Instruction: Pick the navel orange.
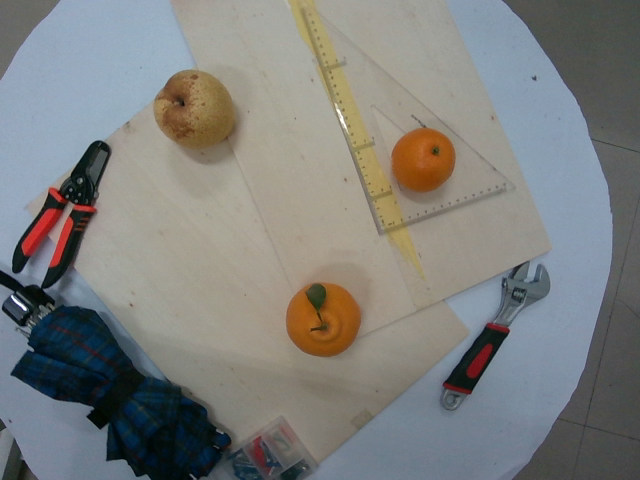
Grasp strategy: vertical